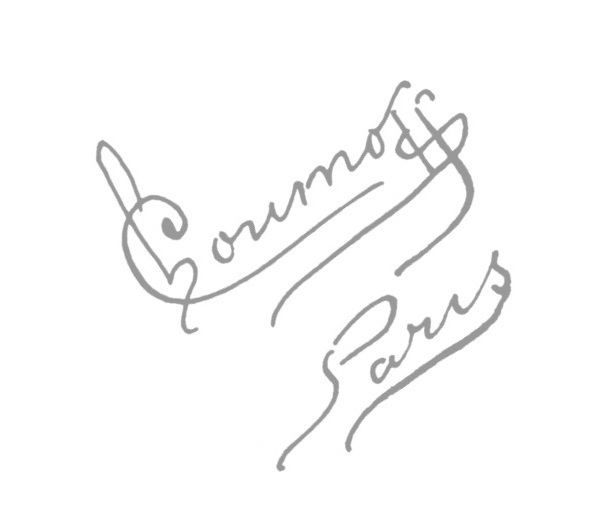
Signature of: pierre choumoff